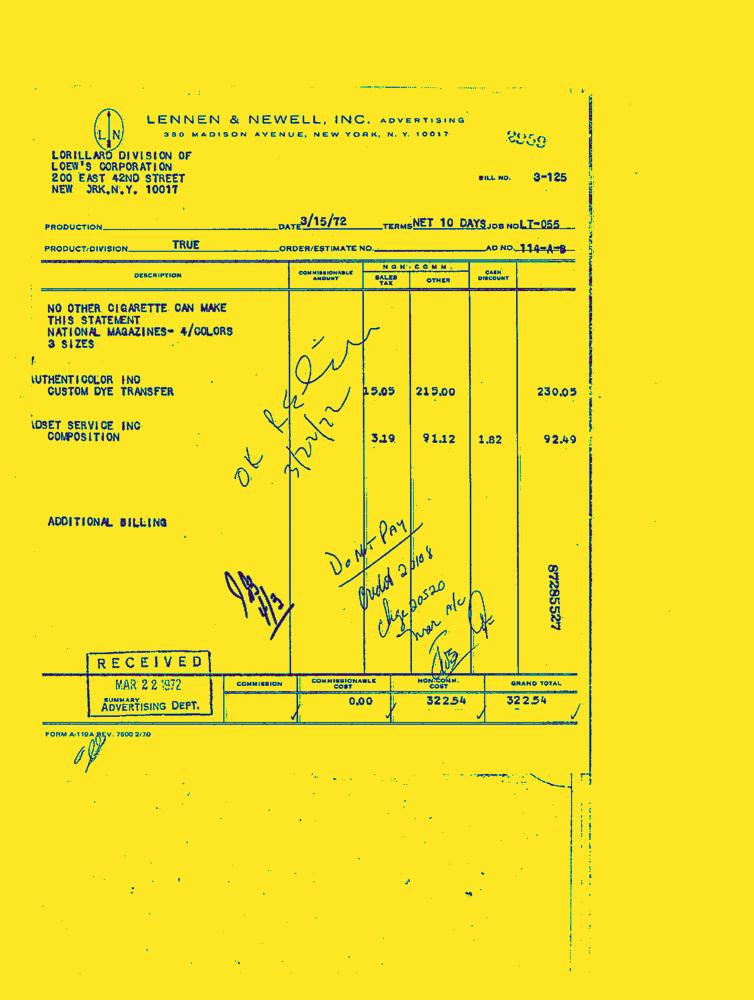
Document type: Invoice-Doc